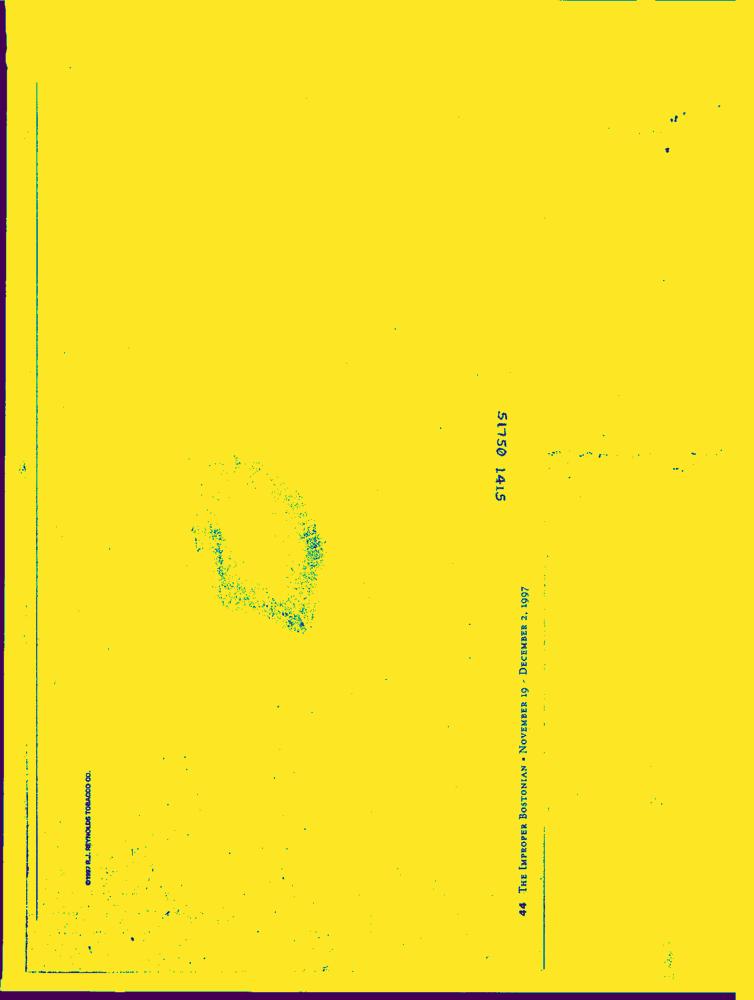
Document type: AD